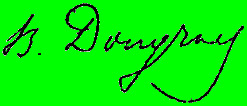
Signature of: vasili dokuchayev